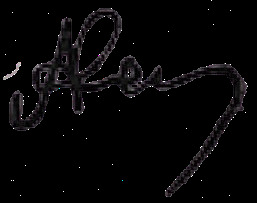
Signature of: aleksandr kompaneyets